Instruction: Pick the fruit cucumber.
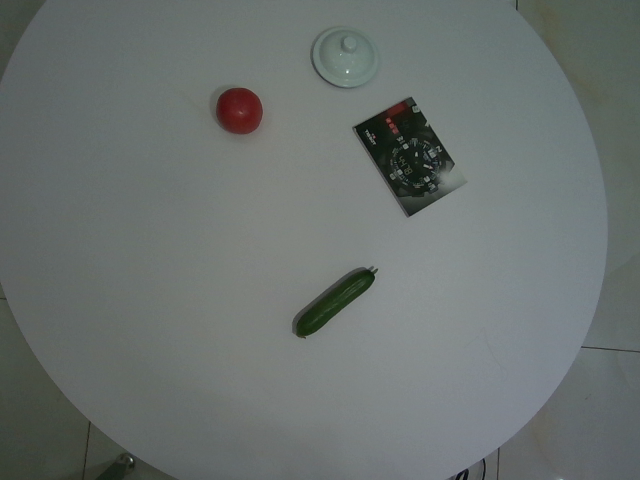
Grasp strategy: vertical